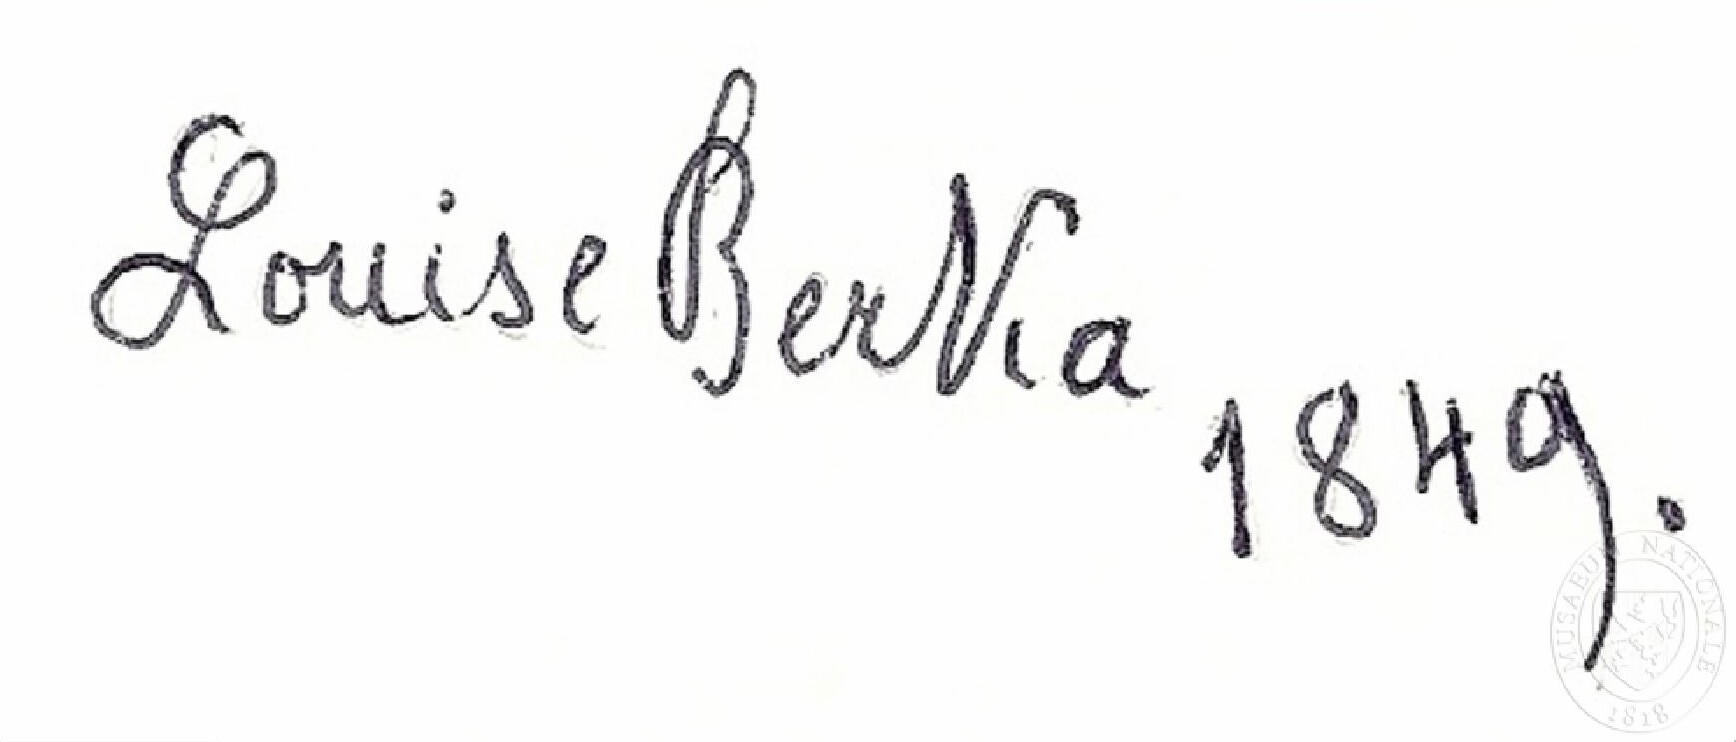
Signature of: louisa berková